Question: Describe the condition in detail:
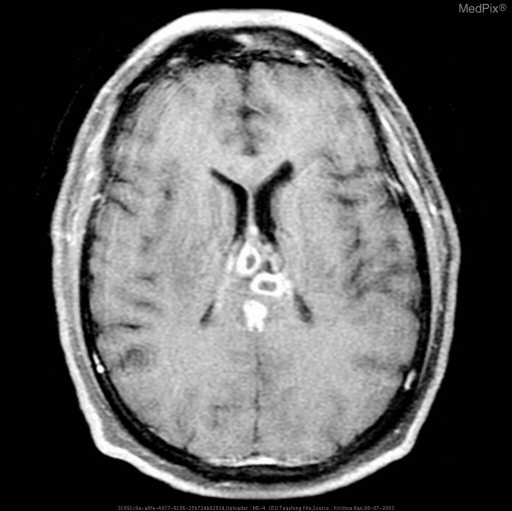
Answer: The disease is discussed as: WHO Grade IV

Cell of Origin: ASTROCYTE

Synonyms: GBM, glioblastoma multiforme, spongioblastoma multiforme

Common Locations: cerebral hemispheres, occasionally elsewhere (brainstem, cerebellum, cord)

Demographics: peak from 45-60 years

Histology: grossly heterogeneous, degeneration, necrosis and hemorrhage are common

Special Stains: GFAP varies, often present in areas of better differentiation

Progression : Can't get any worse.

Radiology: Glioblastoma is usually seen as a grossly heterogeneous mass. Ring enhancement surrounding a necrotic
center is the most common presentation, but there may be multiple rings. Surrounding vasogenic edema can be
impressive, and adds significantly to the mass effect. Signs of recent (methemoglobin) and remote (hemosiderin)
hemorrhage are common. Despite it’s apparent demarcation on enhanced scans, the lesion may diffusely infiltrate into
the brain, crossing the corpus callosum in 50-75% of cases.

COMMENTS: